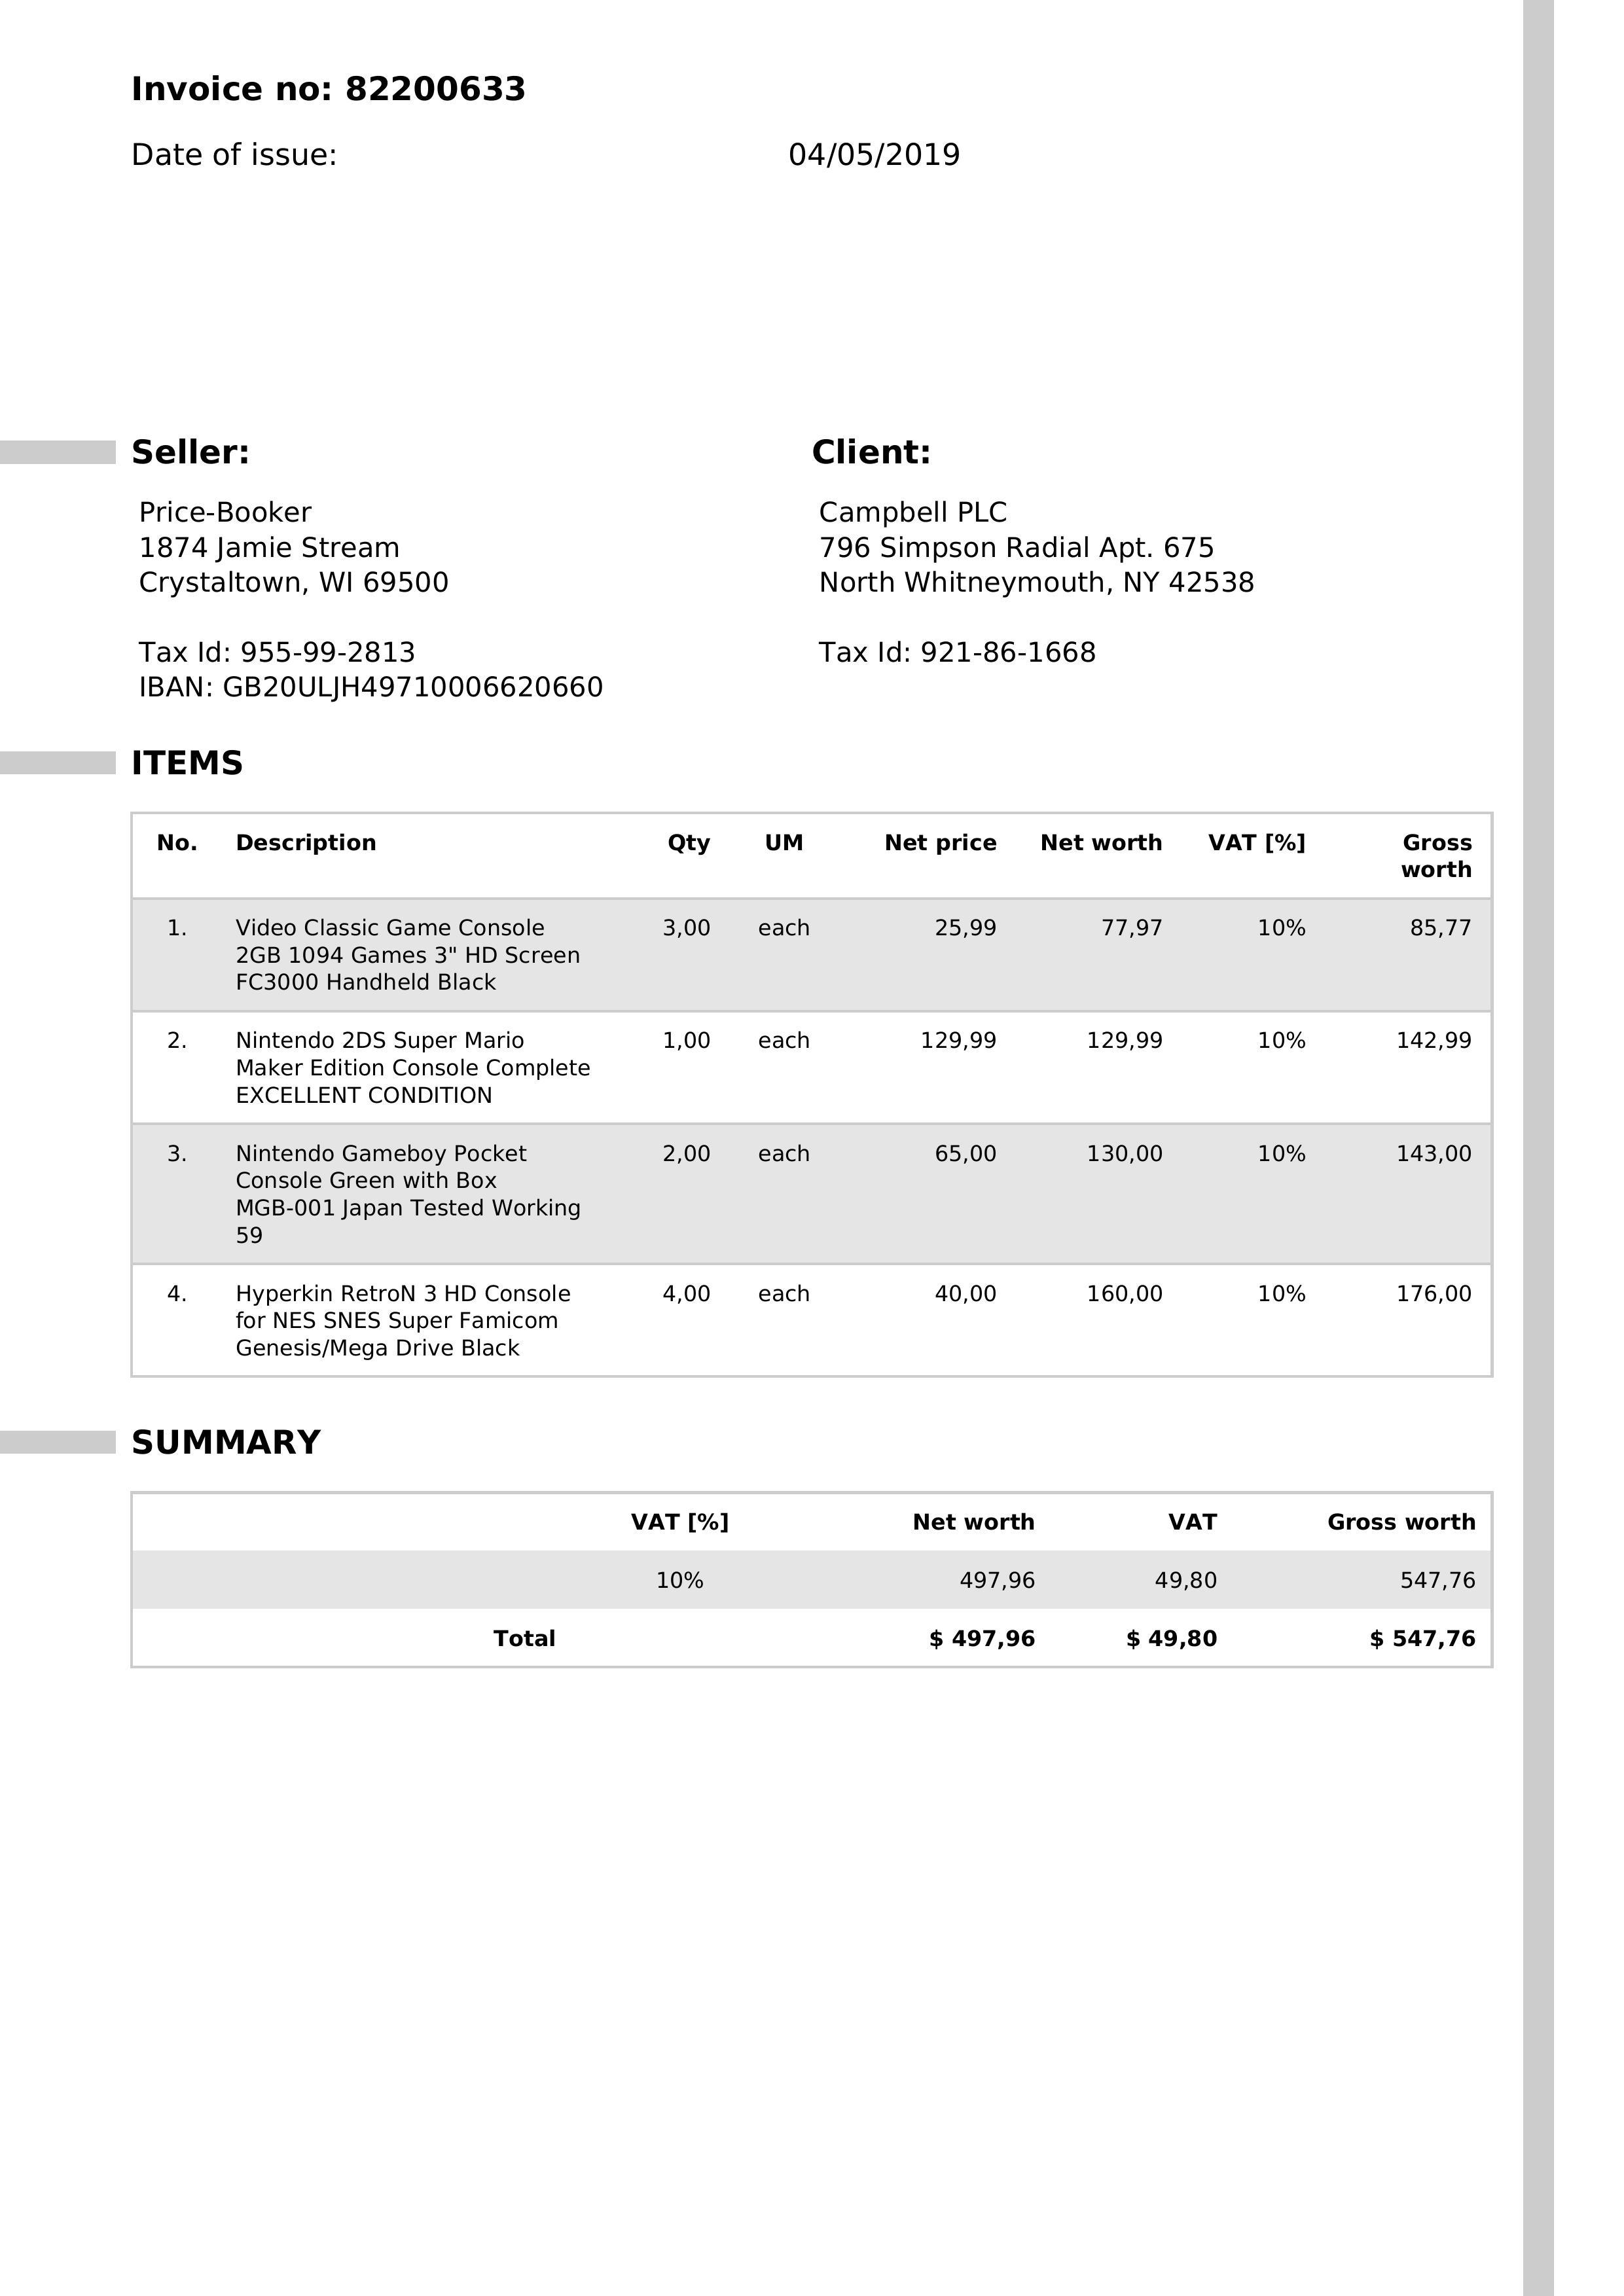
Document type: Invoice